Question: Can you provide the account number mentioned in the document?
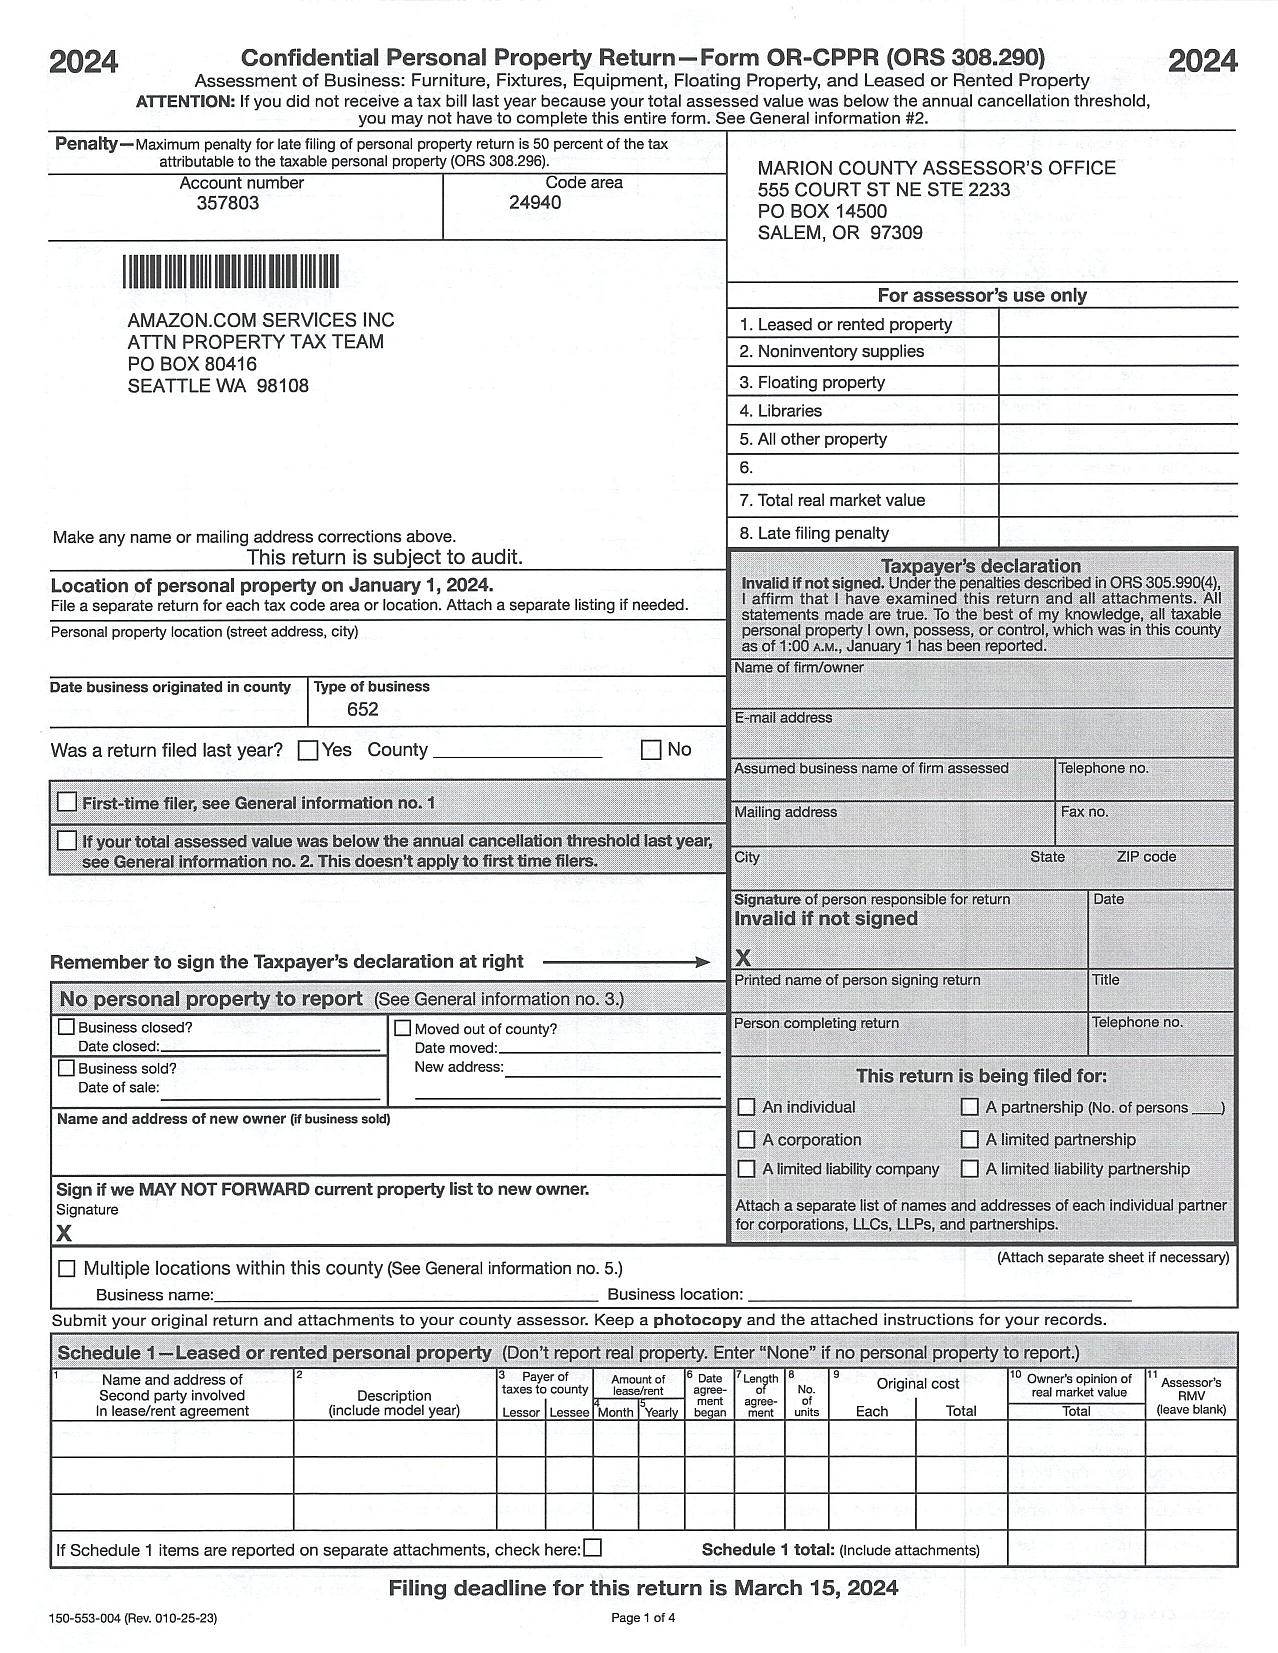
Answer: "357803"